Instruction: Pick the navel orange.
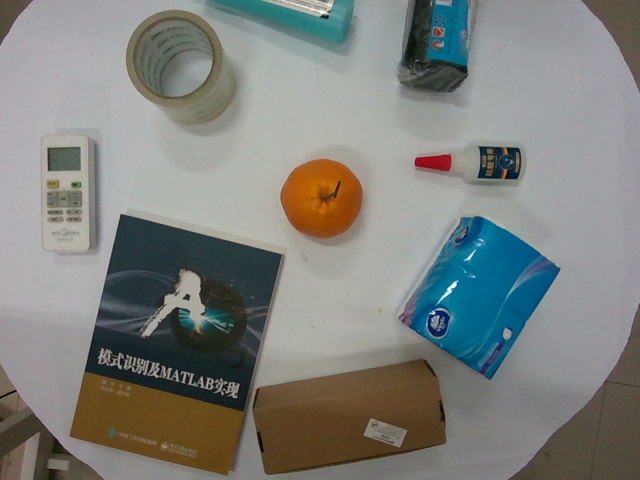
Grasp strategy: vertical